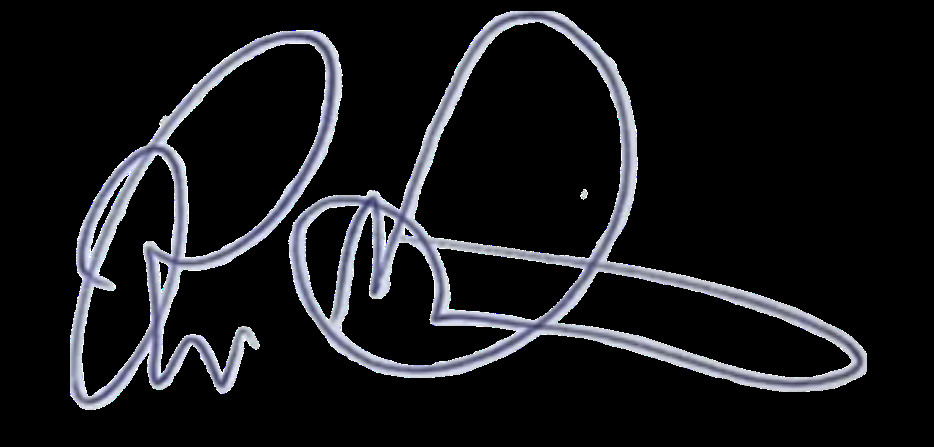
Signature of: ron dermer